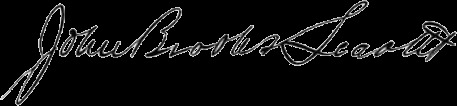
Signature of: john brooks leavitt